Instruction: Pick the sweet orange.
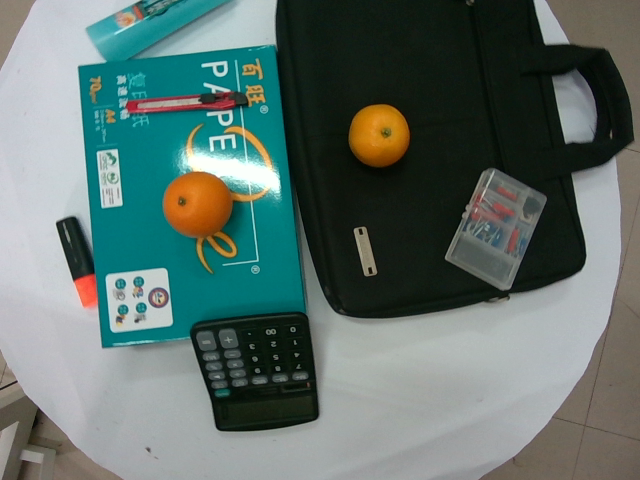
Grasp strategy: vertical